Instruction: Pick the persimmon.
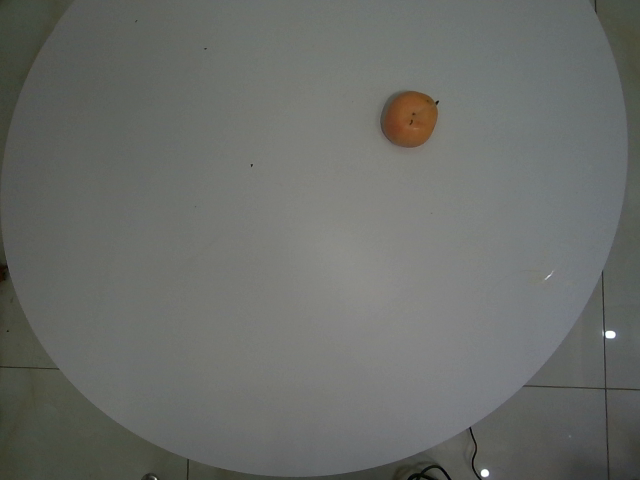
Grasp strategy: vertical